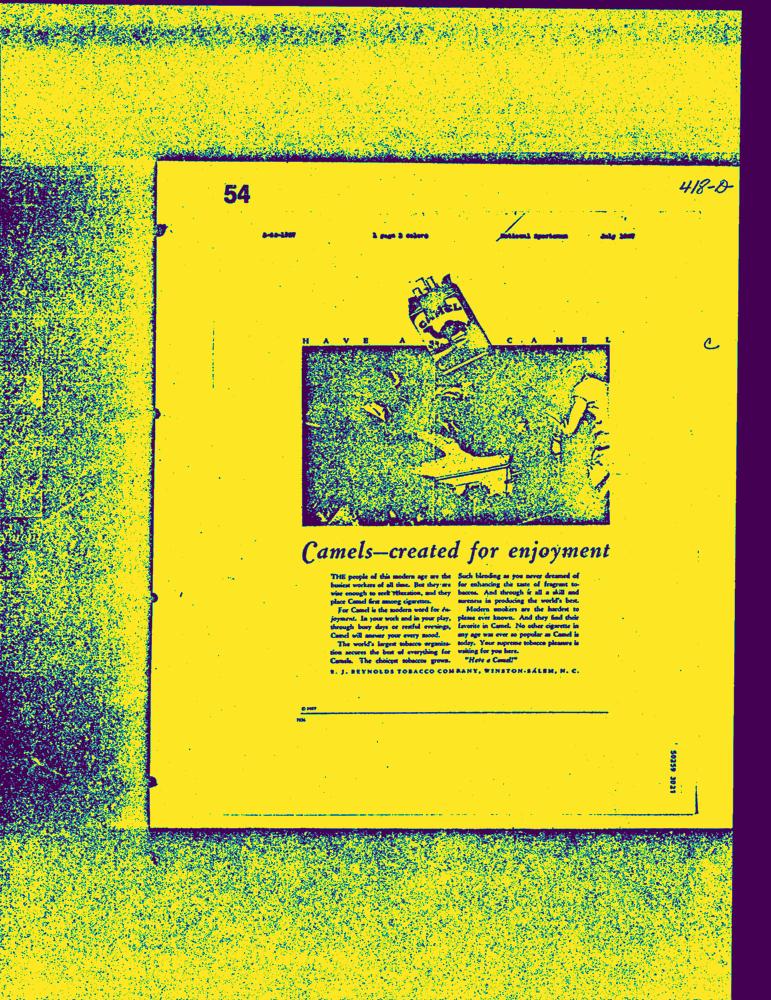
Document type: AD